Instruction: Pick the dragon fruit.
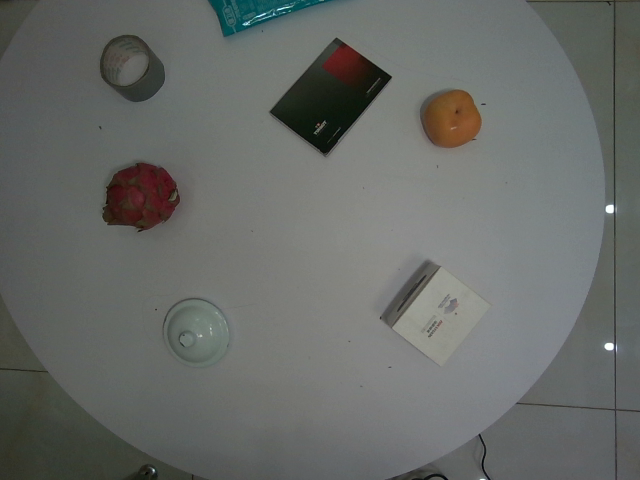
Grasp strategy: vertical